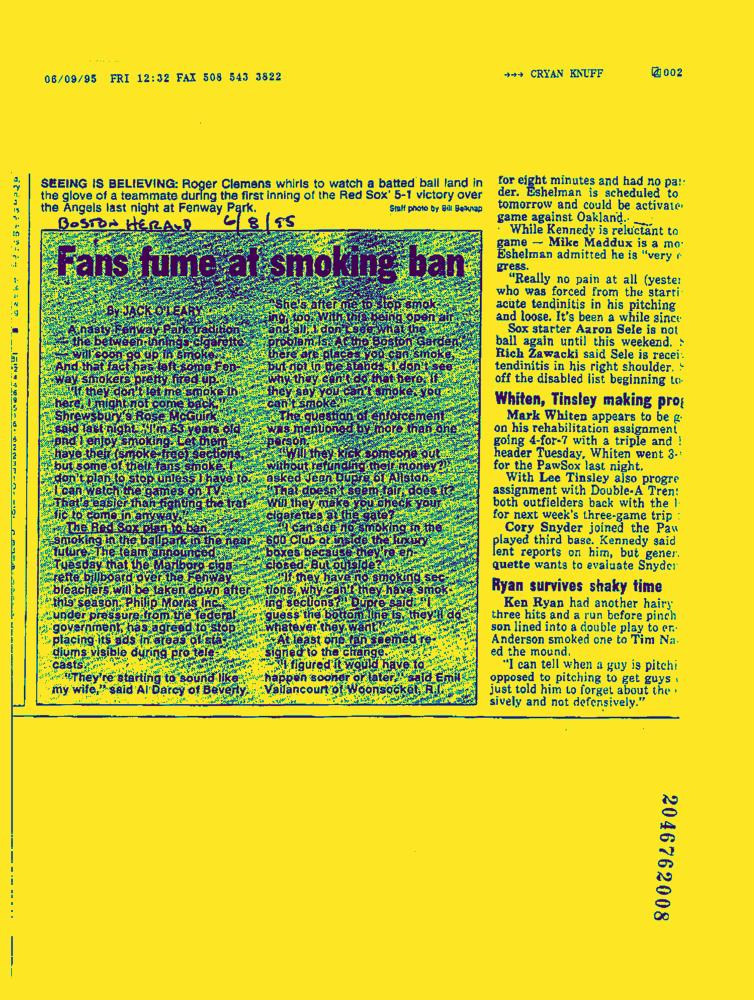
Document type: News-Article